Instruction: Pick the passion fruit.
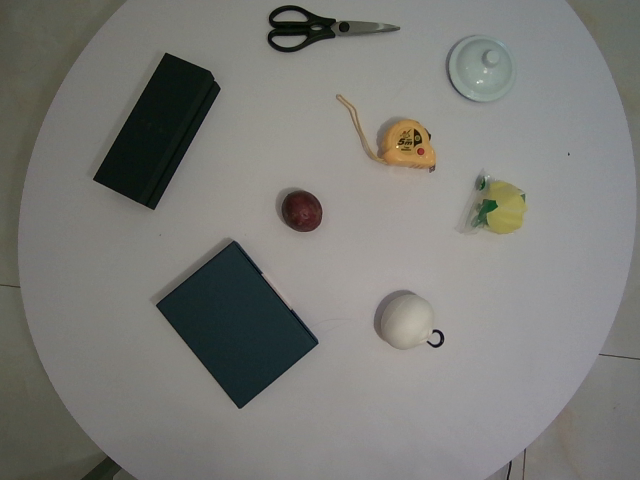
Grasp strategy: vertical